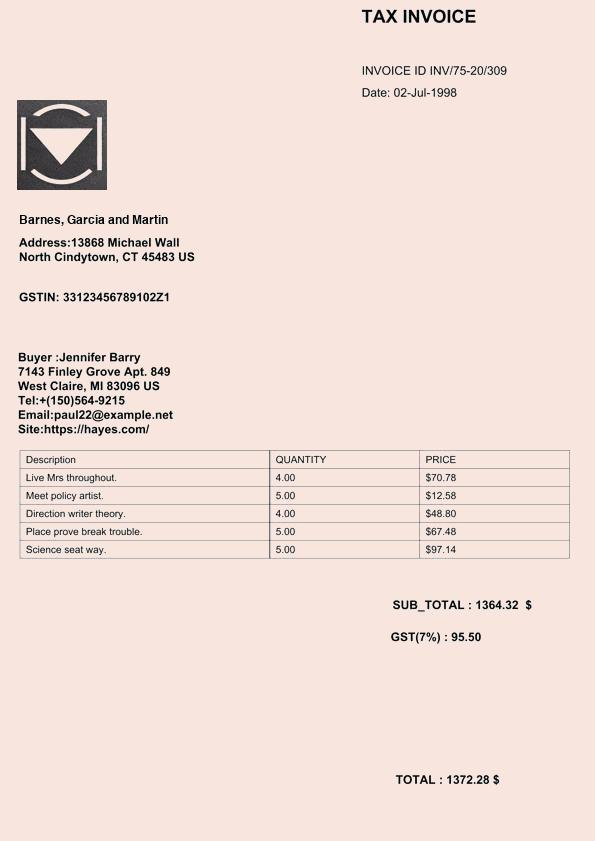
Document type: Invoice